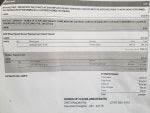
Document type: Invoice